Question: What might the diagnosis be?
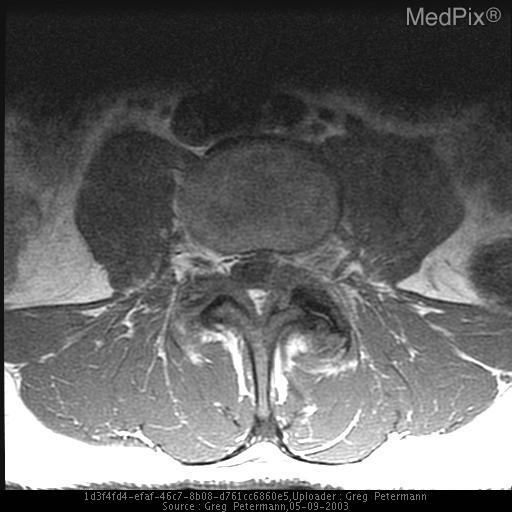
Answer: The possible diagnosis includes free fragment
synovial cyst.